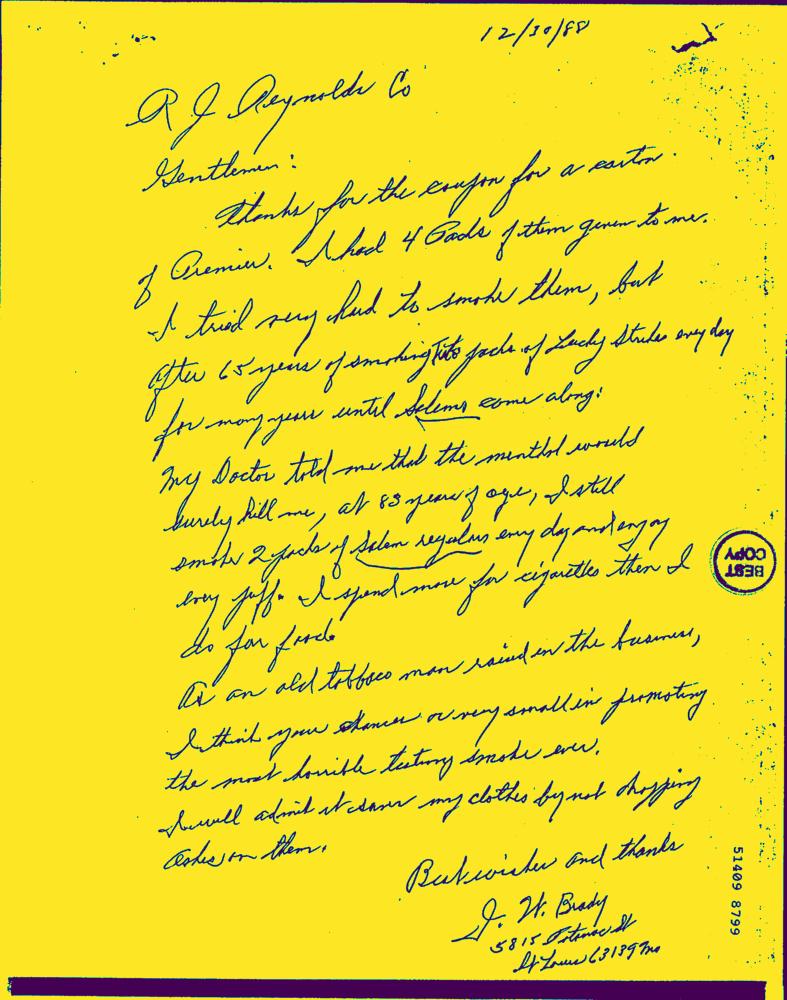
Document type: Hand-Written